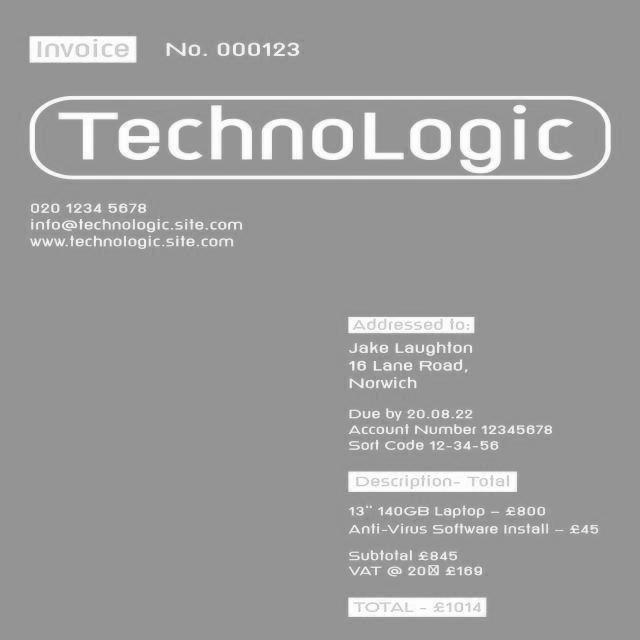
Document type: Invoice